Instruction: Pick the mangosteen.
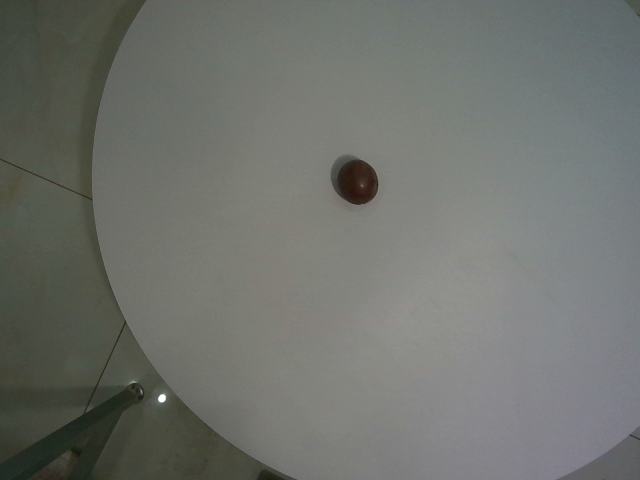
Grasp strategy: vertical